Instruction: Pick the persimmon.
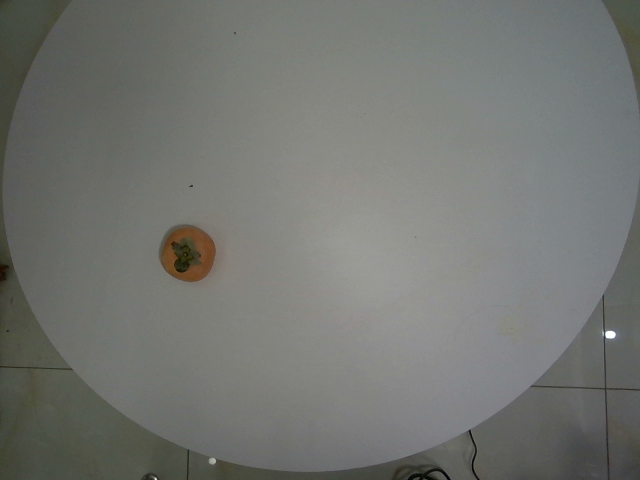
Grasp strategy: vertical